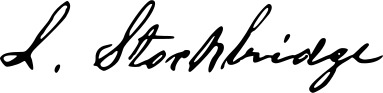
Signature of: levi stockbridge